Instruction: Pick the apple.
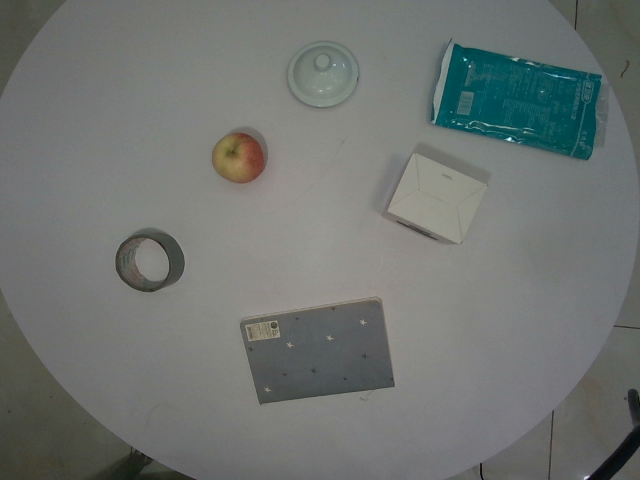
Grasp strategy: vertical